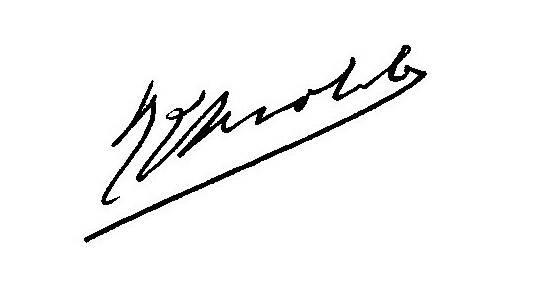
Signature of: nicolas théobald